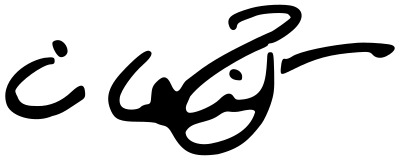
Signature of: ḥusayn kanʿān